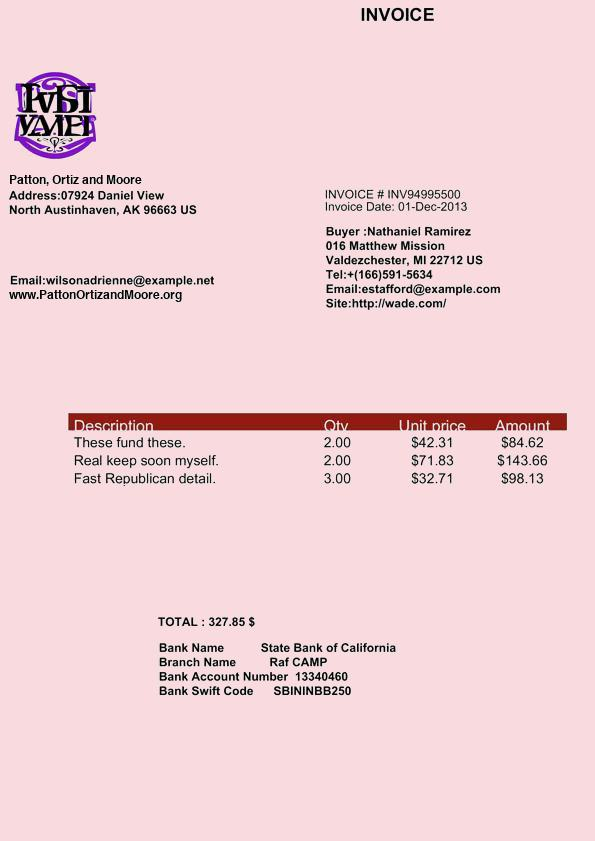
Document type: Invoice